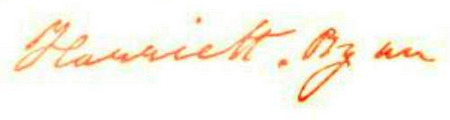
Signature of: harriet ryan albee